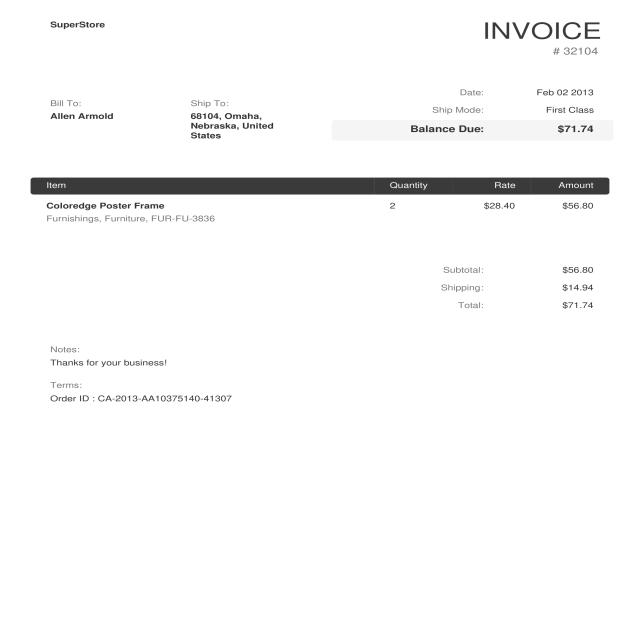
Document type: Invoice